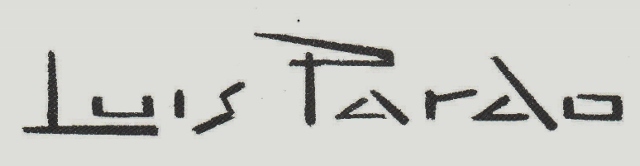
Signature of: luis pardo